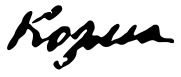
Signature of: kozma of lesnovo